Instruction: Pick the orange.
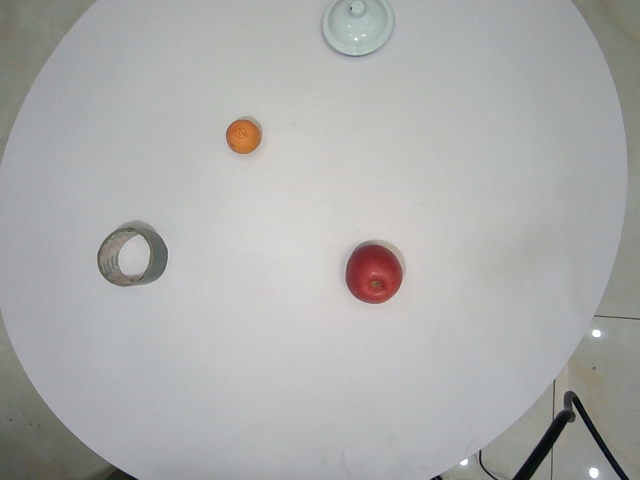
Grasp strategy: vertical